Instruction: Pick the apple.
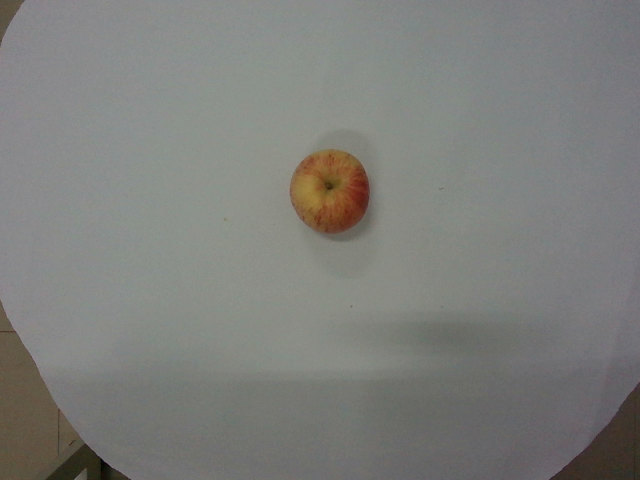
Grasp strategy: vertical